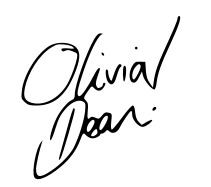
Signature of: olivia dean